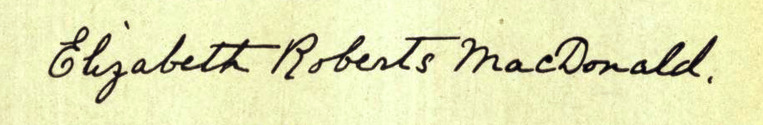
Signature of: elizabeth roberts macdonald